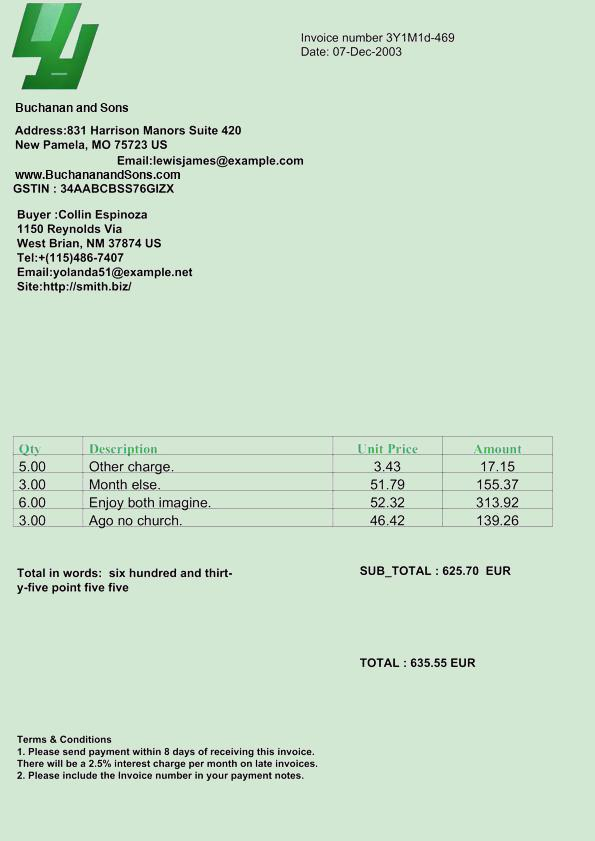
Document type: Invoice